Question: What could the diagnosis suggest?
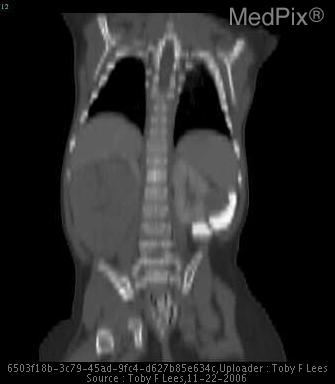
Answer: The possible diagnosis includes - Wilms Tumor
- Neuroblastoma
- Polycystic kidney disease
- Sarcoma
- Hydronephrosis.